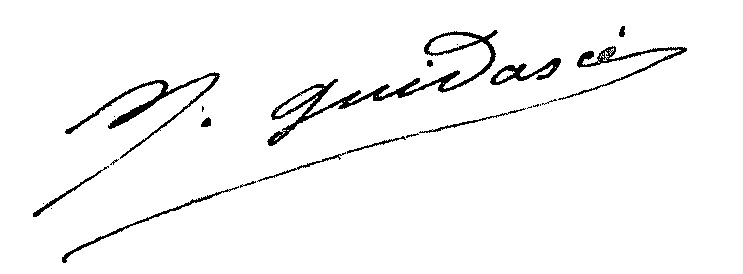
Signature of: victor guidasci